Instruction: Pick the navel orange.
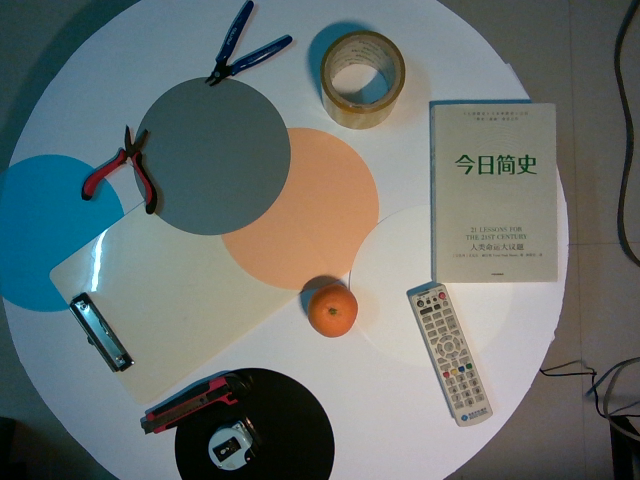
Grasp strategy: vertical